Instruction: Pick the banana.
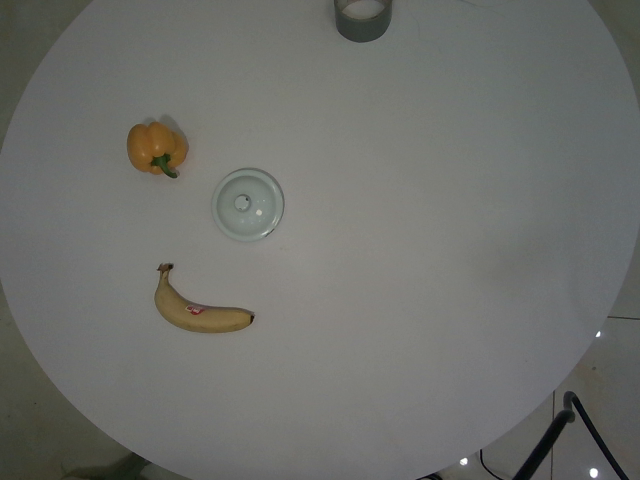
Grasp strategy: vertical